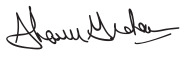
Signature of: shawn graham